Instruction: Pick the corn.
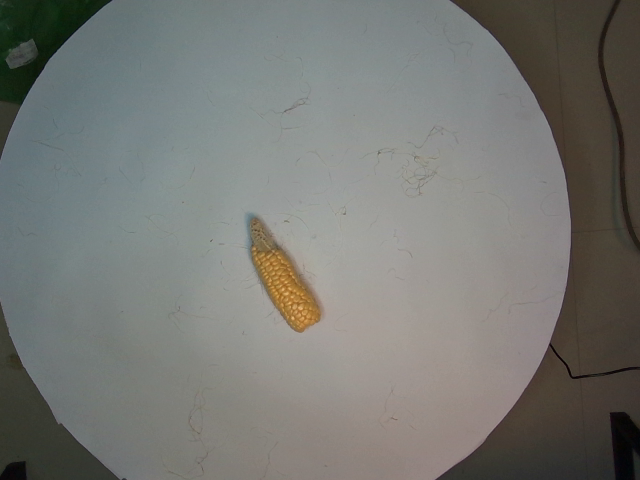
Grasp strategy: vertical